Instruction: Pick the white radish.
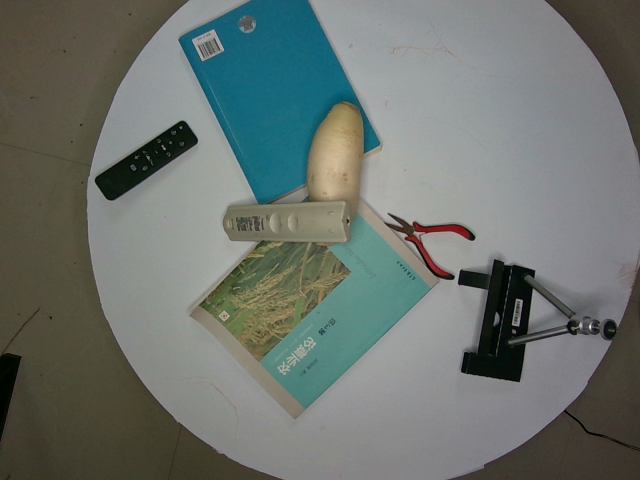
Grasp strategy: vertical